Question: What is the filing due date as per the document?
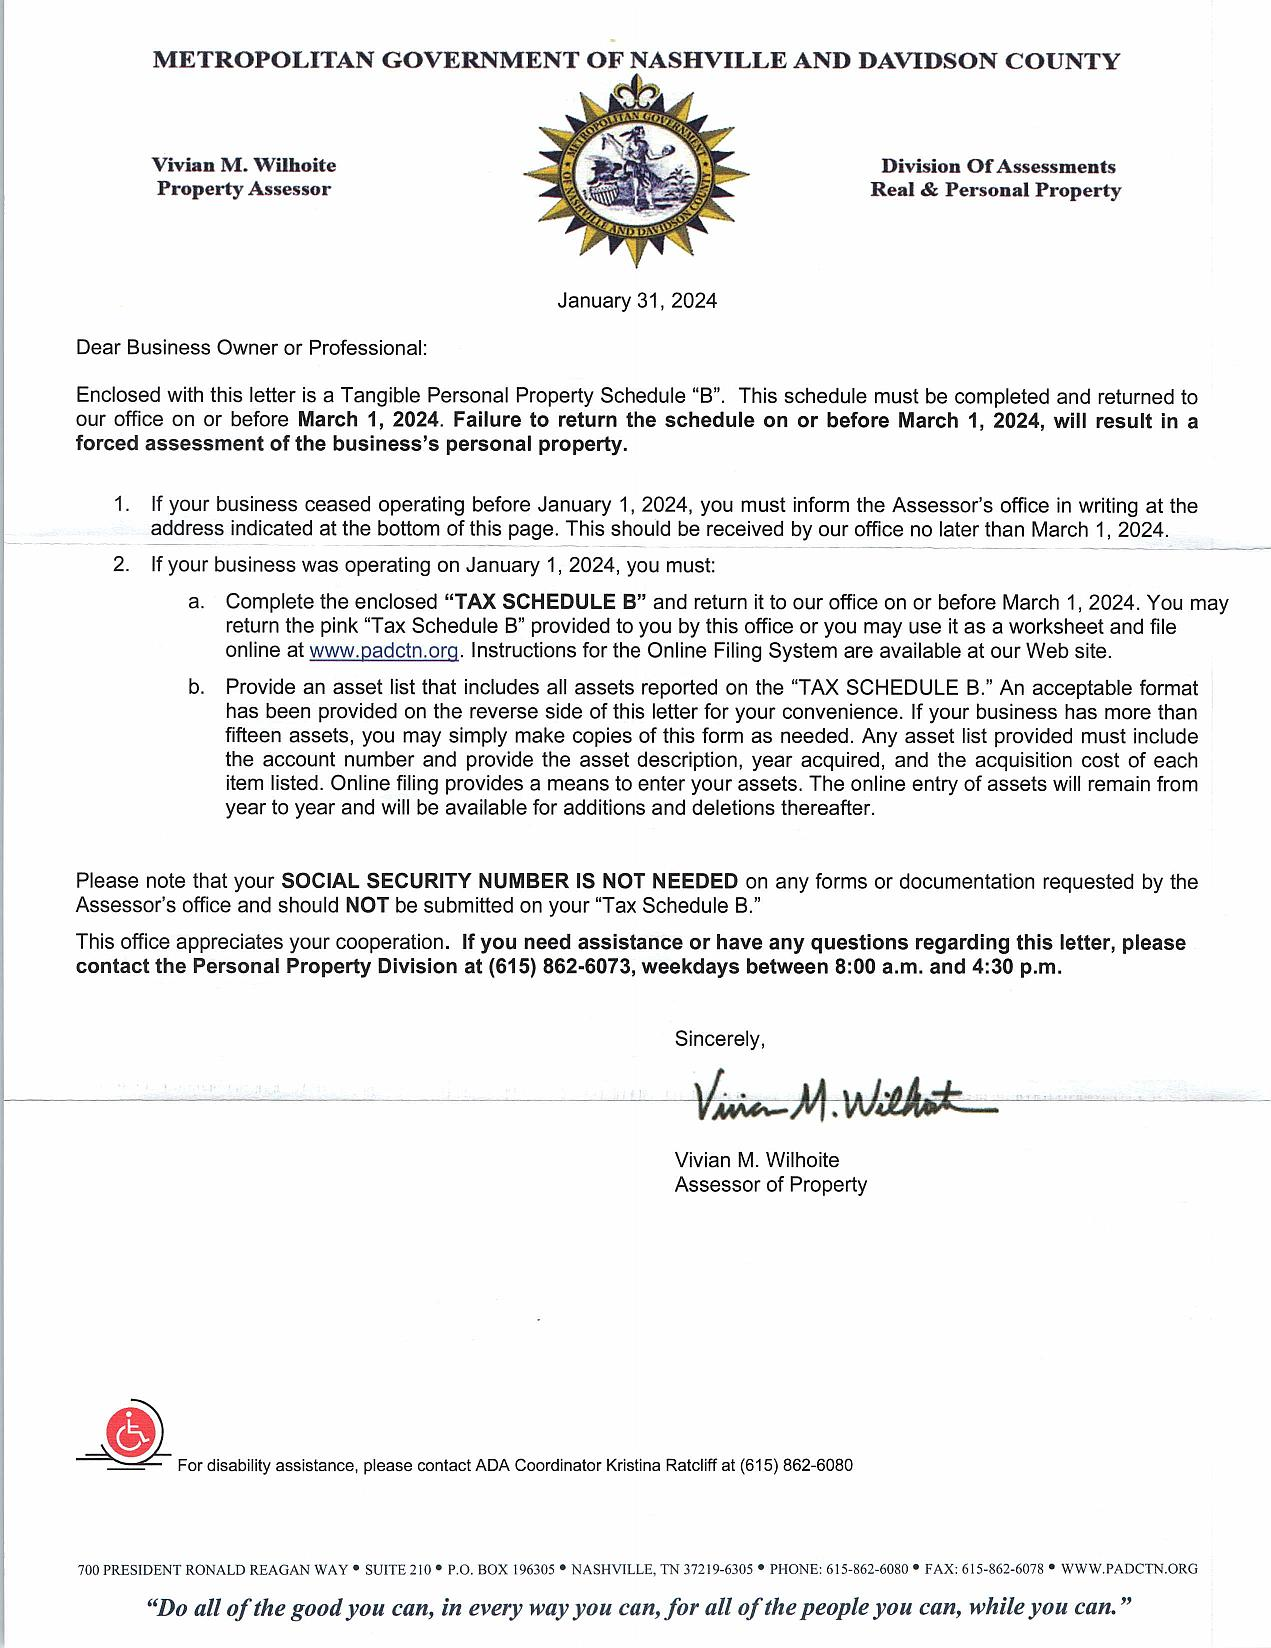
Answer: "1-Mar-24"